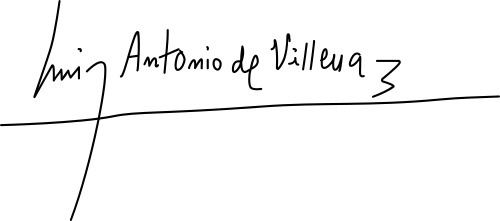
Signature of: luis antonio de villena